Question: What do the imaging results show?
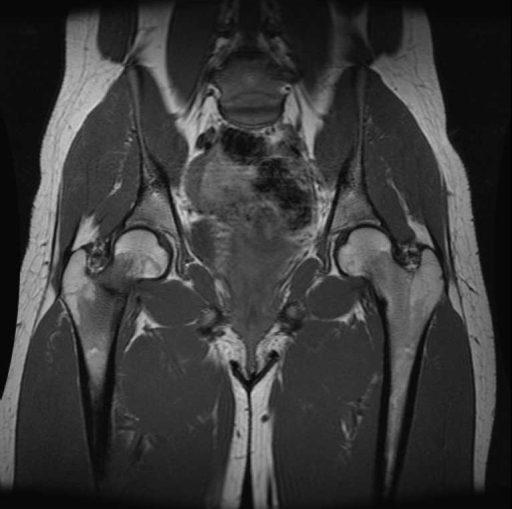
Answer: The imaging shows A-P radiograph of the hips  shows no apparent fracture
Follow-up A-P radiograph of the hips shows a sclerotic line in inferior aspect of the femoral neck consistent with a healing stress  fracture.
MRI- T1 weighted images showing linear hypointensity at the inferior aspect of the right femoral neck with consistent with a stress fracture. This area became high signal intensity on STIR MR images. Coronal T1-weighted  MR image of the hips shows linear hypointensity  of femoral neck with surrounding low-signal-intensity bone marrow edema.